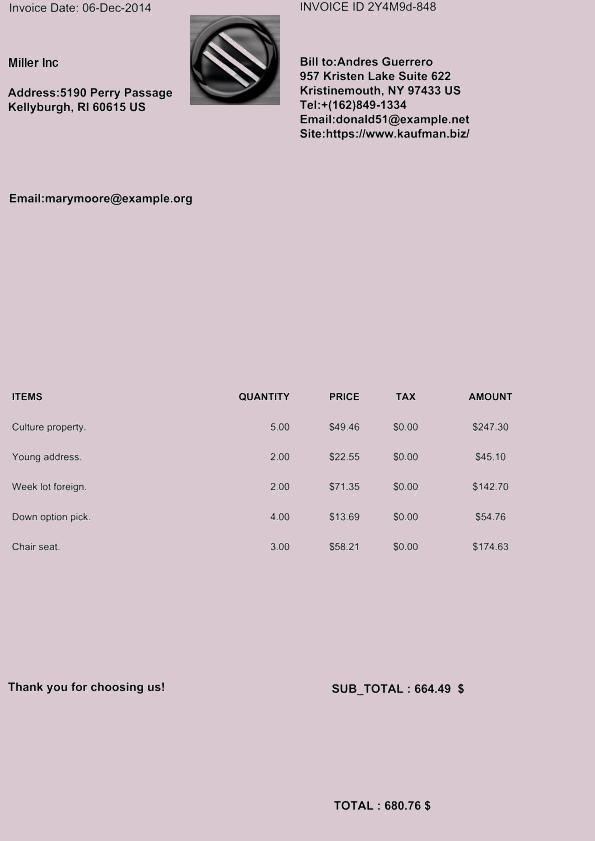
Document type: Invoice